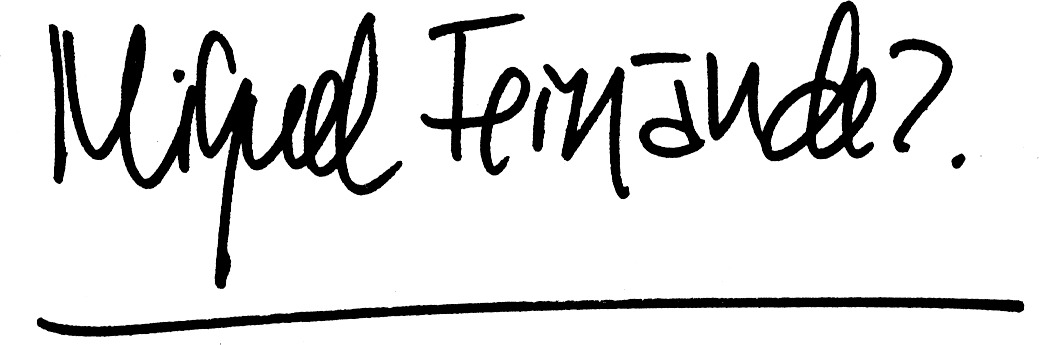
Signature of: miguel fernández